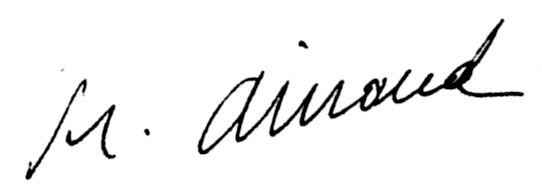
Signature of: manuel ainaud sánchez